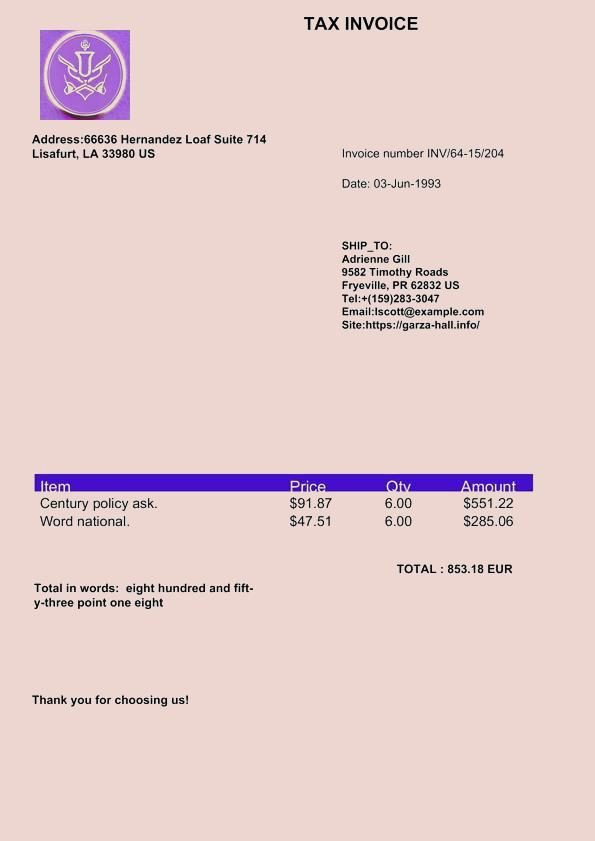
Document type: Invoice